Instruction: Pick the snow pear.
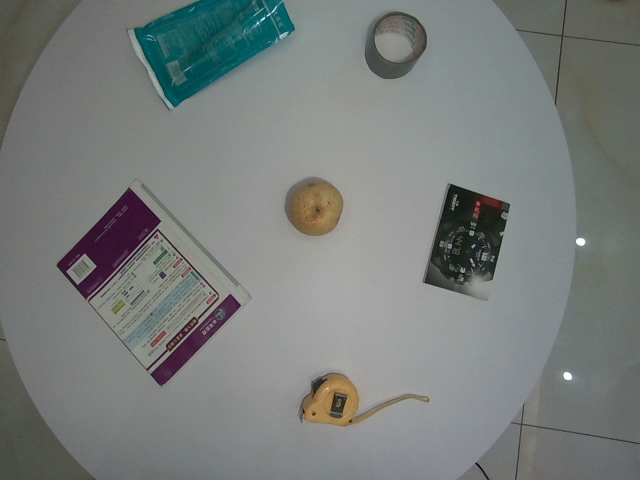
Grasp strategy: vertical